Question: What type of tax is indicated in the document, personal property or real estate?
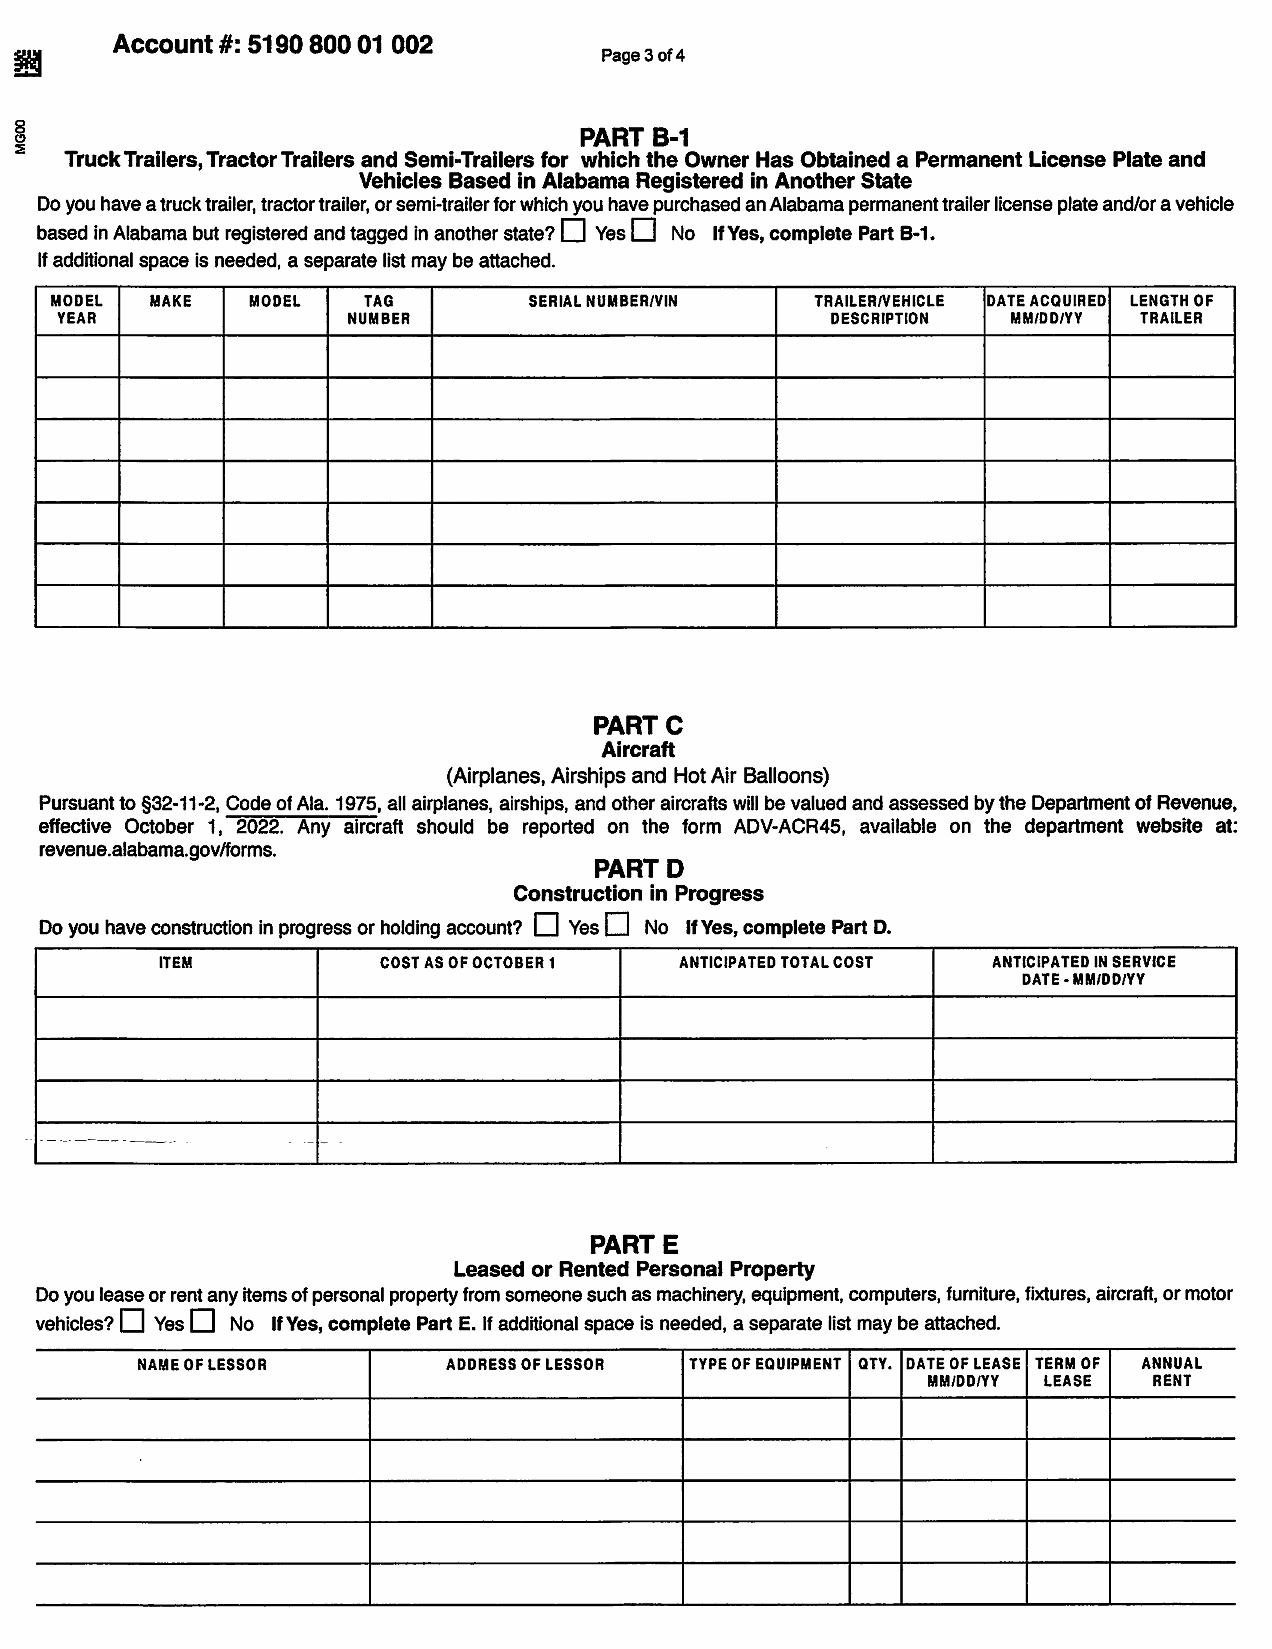
Answer: "Personal Property"